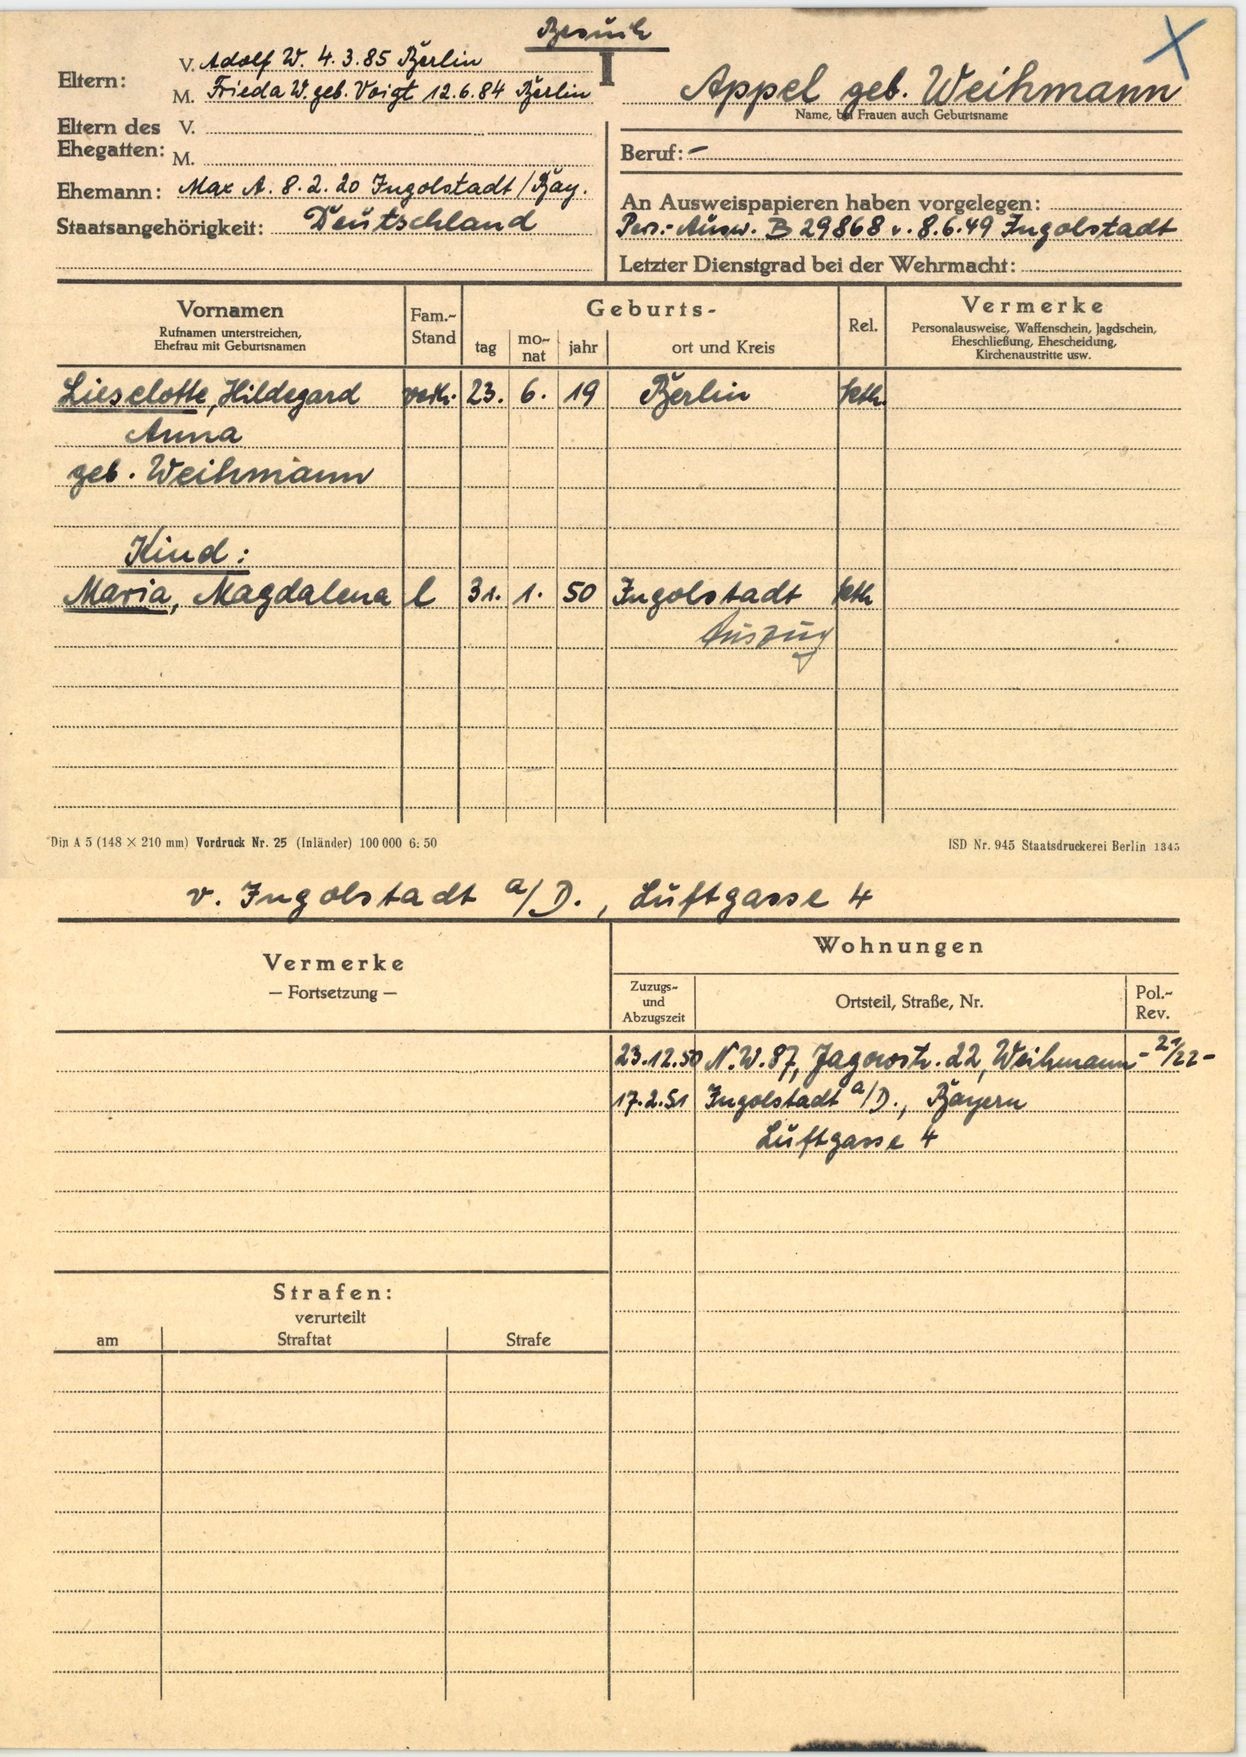
Appel geb. Weihmann